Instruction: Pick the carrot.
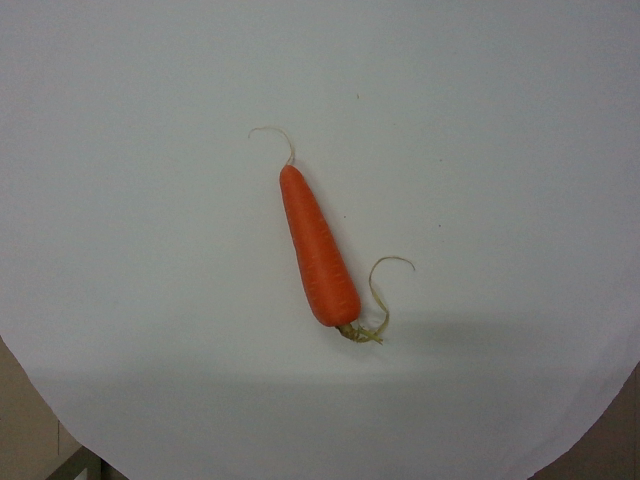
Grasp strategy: vertical